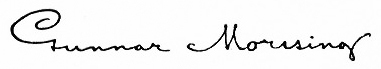
Signature of: gunnar morssing